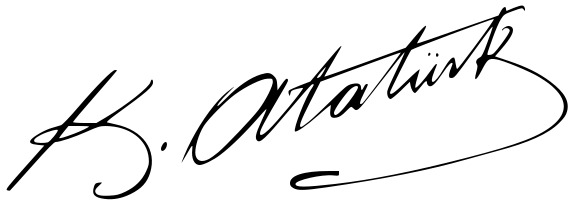
Signature of: mustafa kemal atatürk